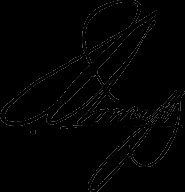
Signature of: isidoro armijo